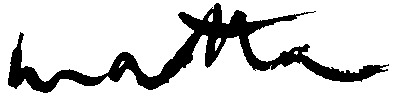
Signature of: roberto matta